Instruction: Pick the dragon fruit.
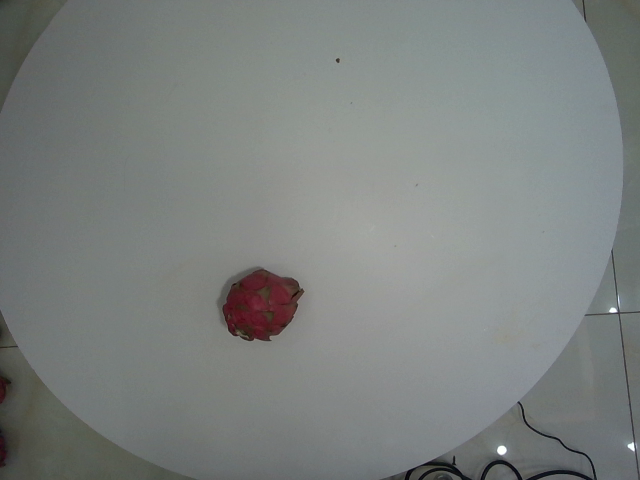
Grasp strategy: vertical